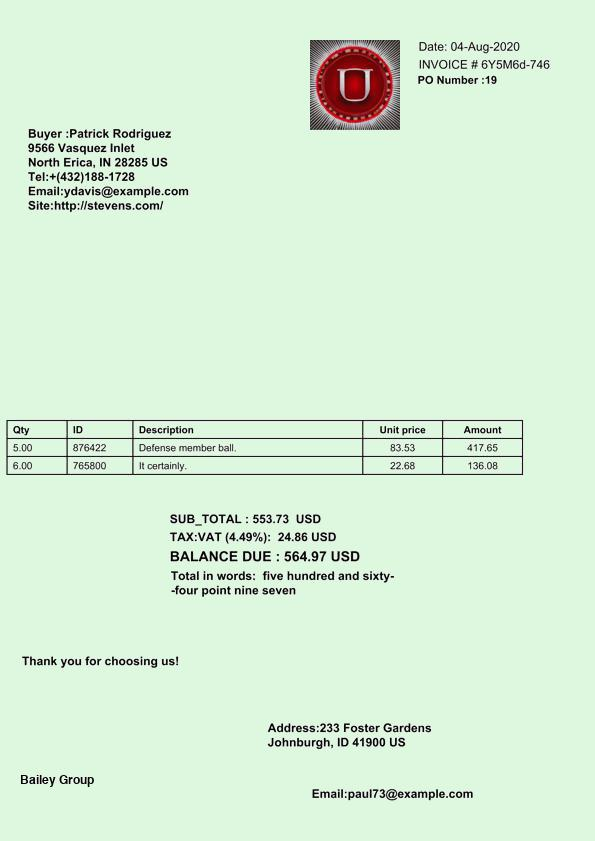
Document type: Invoice